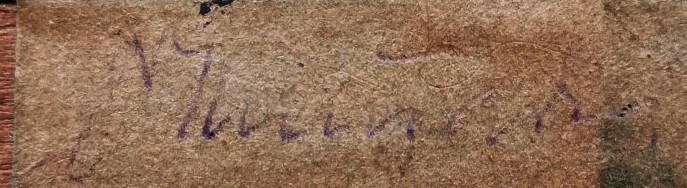
Signature of: josef novák